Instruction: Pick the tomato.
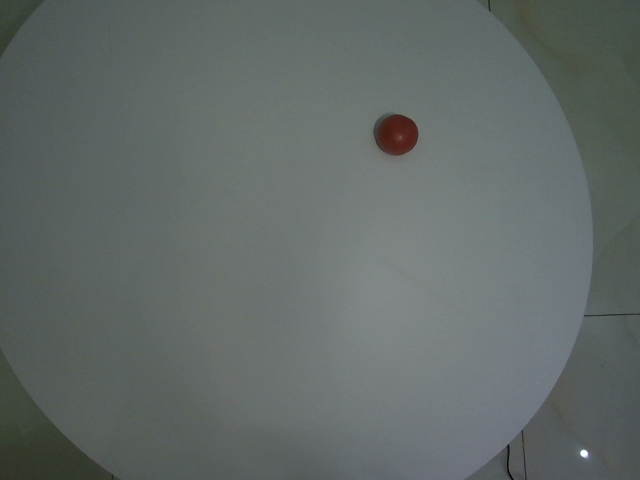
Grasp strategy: vertical